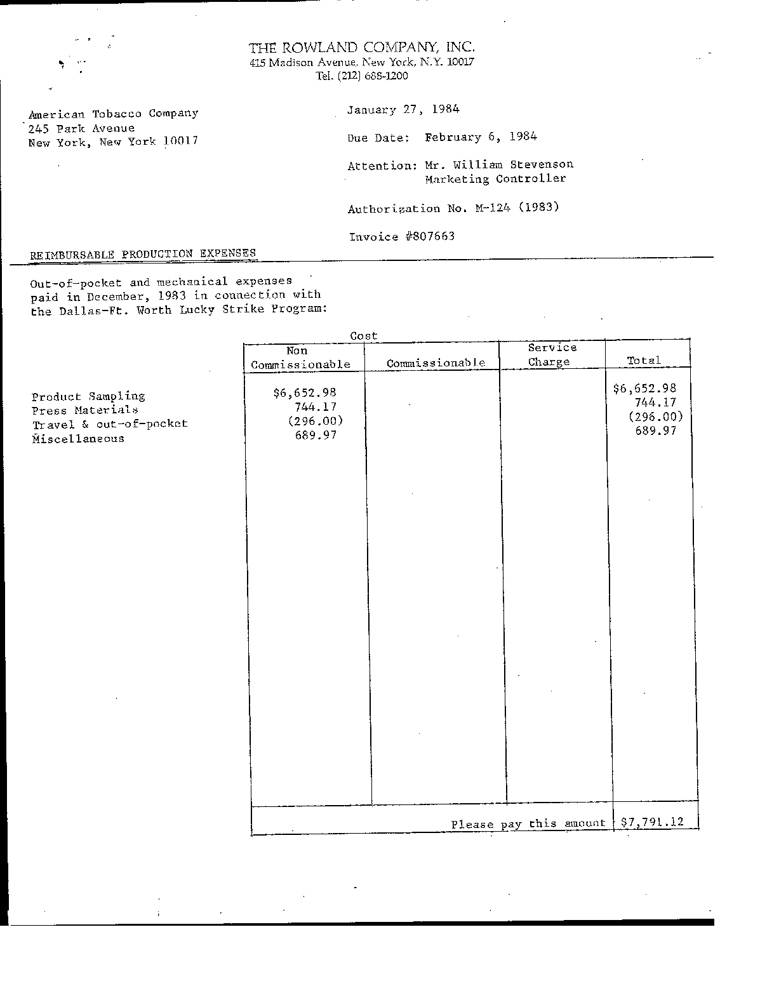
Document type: Invoice